Question: What do the imaging results show?
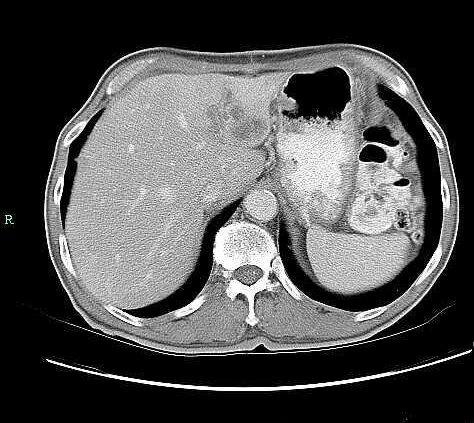
Answer: The imaging shows The first image shows a 1 x 1 cm area of hypoattnuation in the left lobe of the liver. This was the image taken when the patient presented with his abdominal complaints. His symptoms resolved and he failed to follow up. The second and third images are from a year later. They show a left hepatic lobe mass that has diminished attenuation and heterogeneous enhancement.  The mass measures approximately 4 x 4cm and there is intrahepatic ductal dilatation distal to the mass lesion Note size of liver lesion less than a year later.